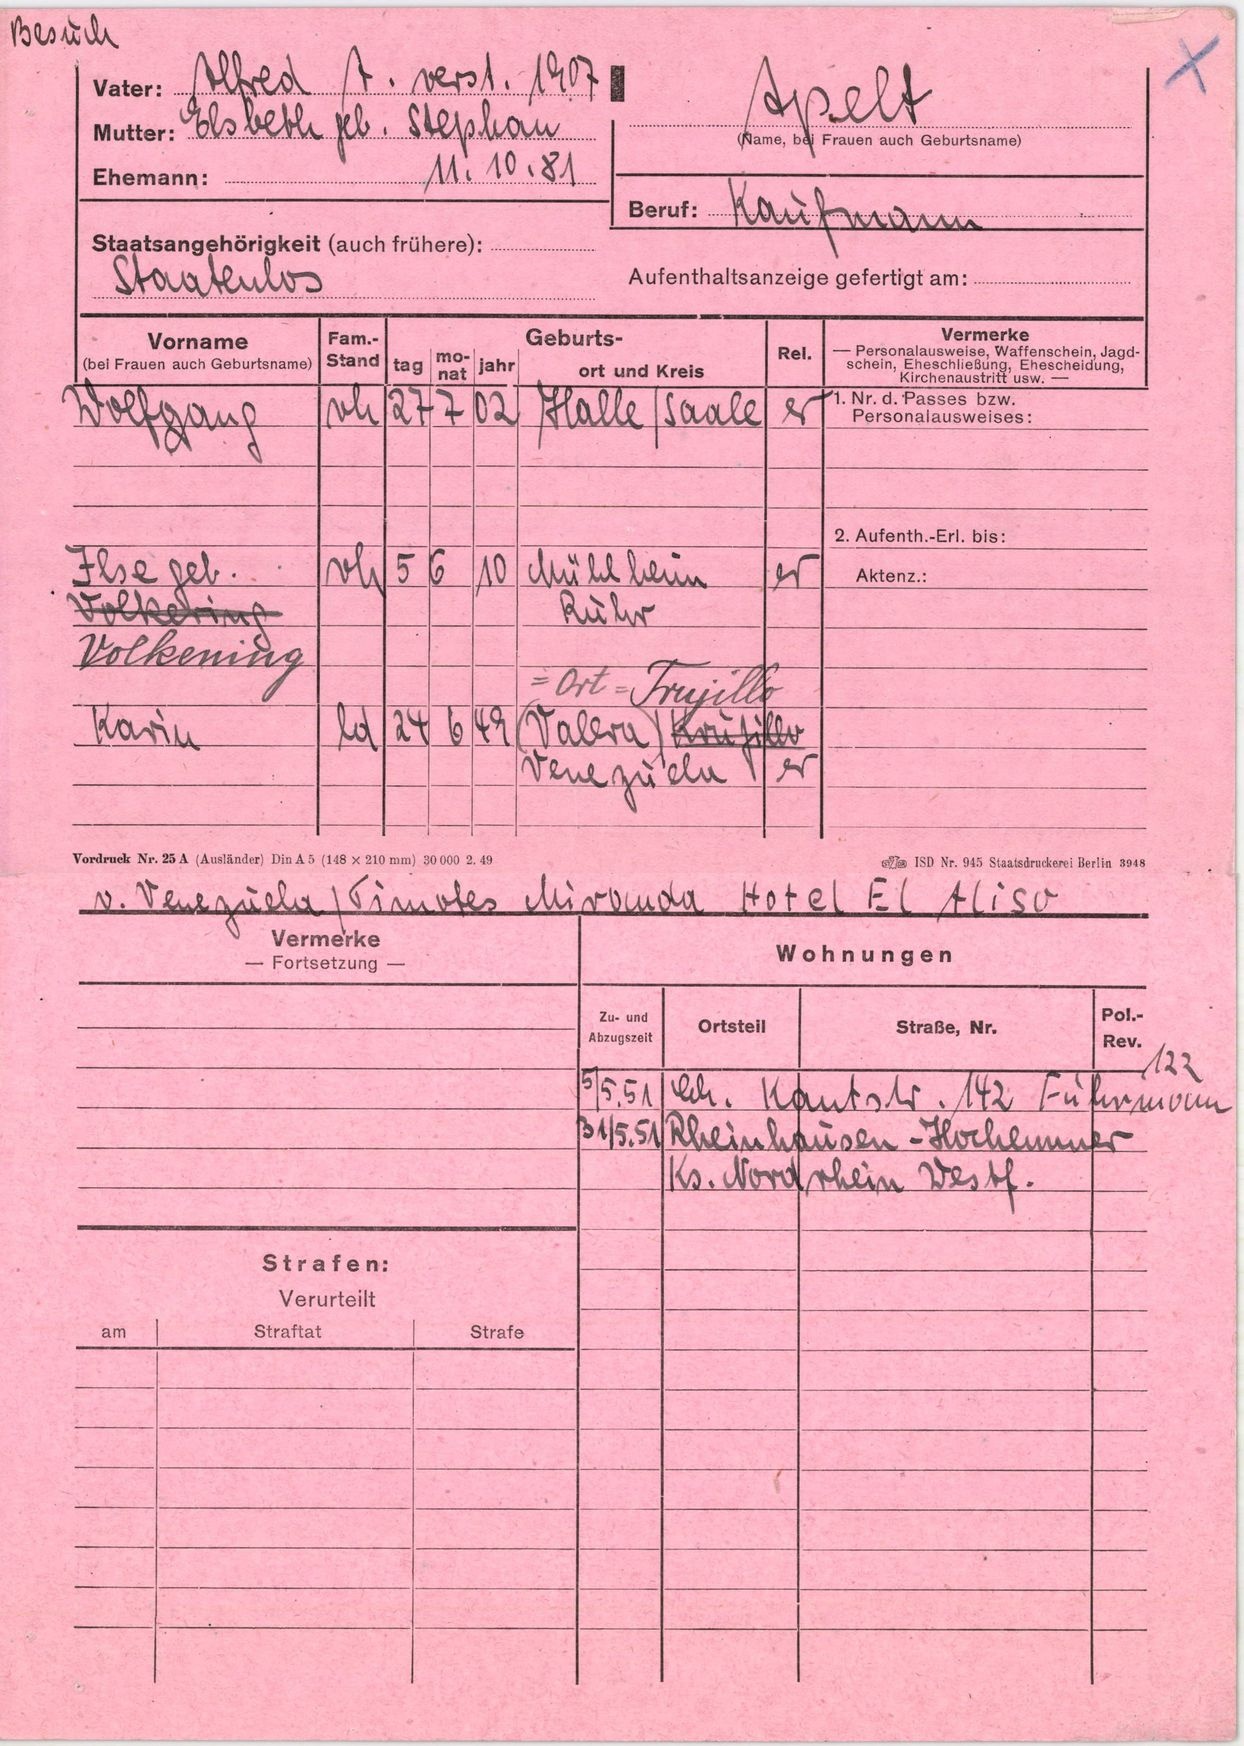
Apelt